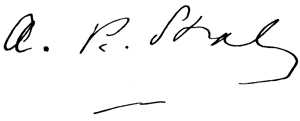
Signature of: arthur penrhyn stanley